Question: How does the patient history play a role?
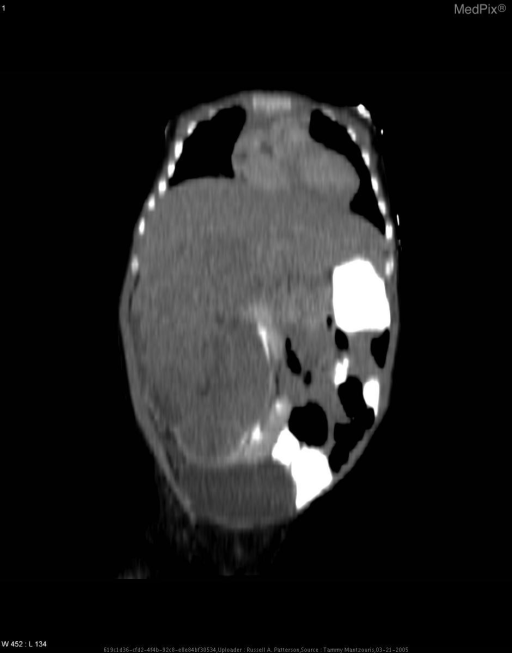
Answer: The patient's history of This 2.5-year-old girl presented to her pediatrician in Italy after her parents noted a prominence in the right abdomen after bathing her in March 2004. The child had consistently been at the fifth percentile for growth up to that point. An ultrasound in Italy revealed a 7 x 8cm abdominal mass, and she was immediately air-evac’d to WRAMC for further evaluation and treatment. is key in understanding the case.